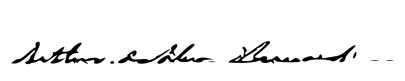
Signature of: artur bernardes